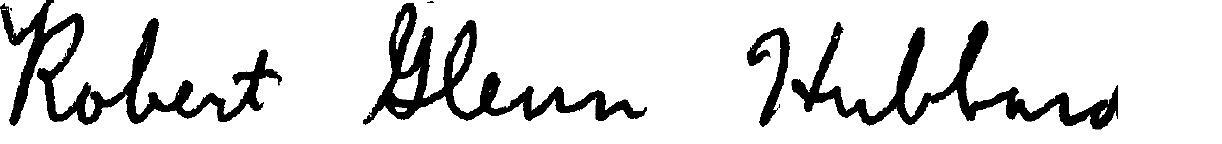
Signature of: glenn hubbard